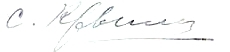
Signature of: solomon krym